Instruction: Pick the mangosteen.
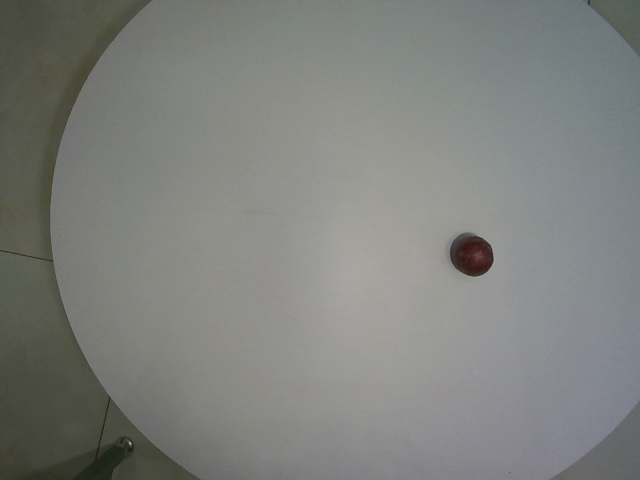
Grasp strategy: vertical